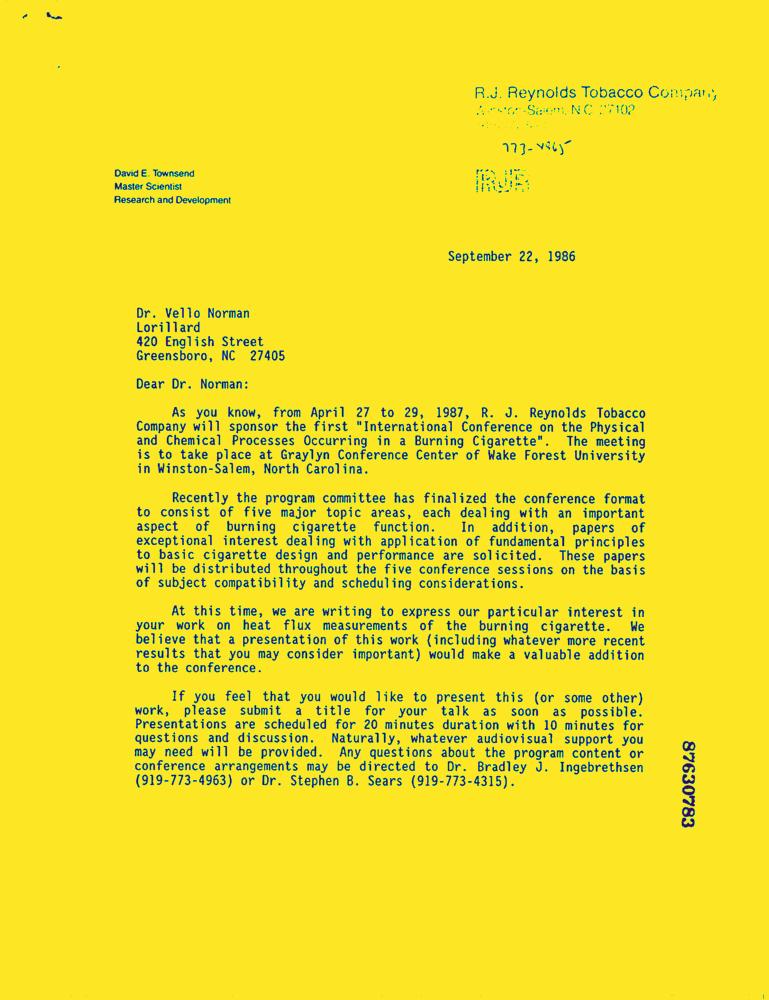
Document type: Letter-Doc